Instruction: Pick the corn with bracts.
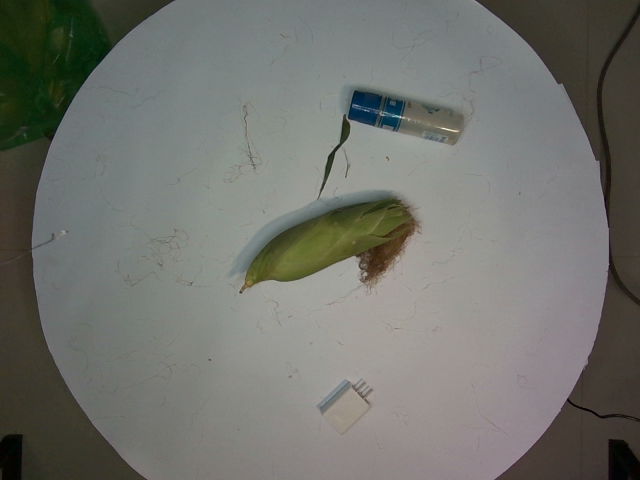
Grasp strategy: vertical